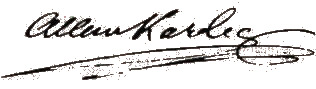
Signature of: allan kardec